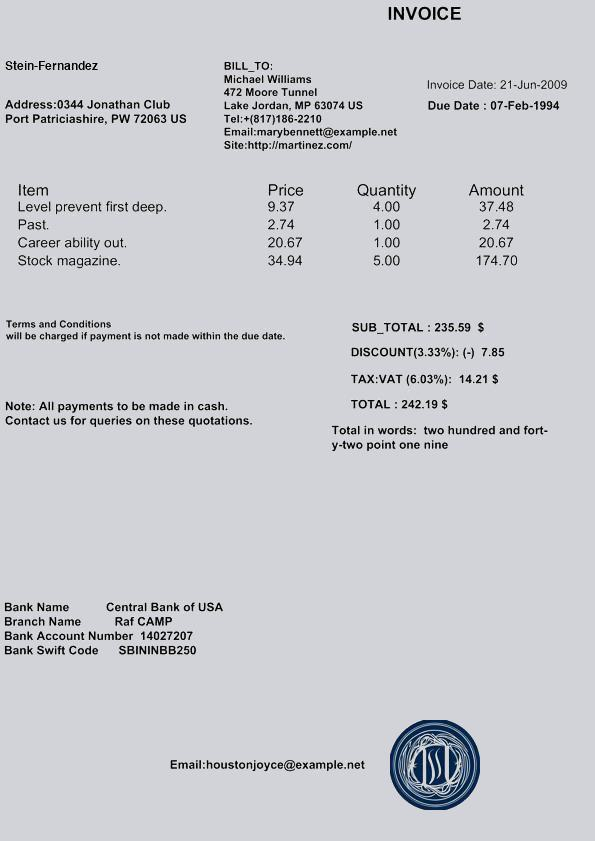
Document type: Invoice